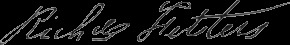
Signature of: richard fetters